Retrieve the amount in words, amount in figures, name of the payee, date on the cheque, and the bank name from the image.
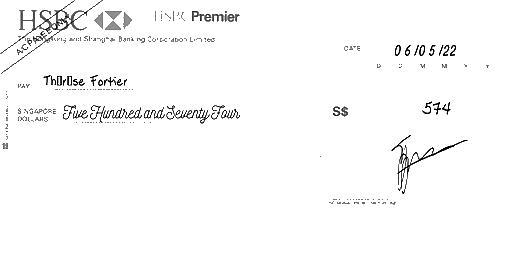
amt_in_words: Five Hundred and Seventy Four
amt_in_figures: 574
payee_name: Thérèse Fortier
bank_name: HSBC
cheque_date: 06/05/22